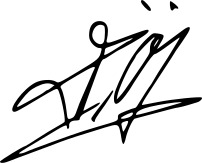
Signature of: turgut özal